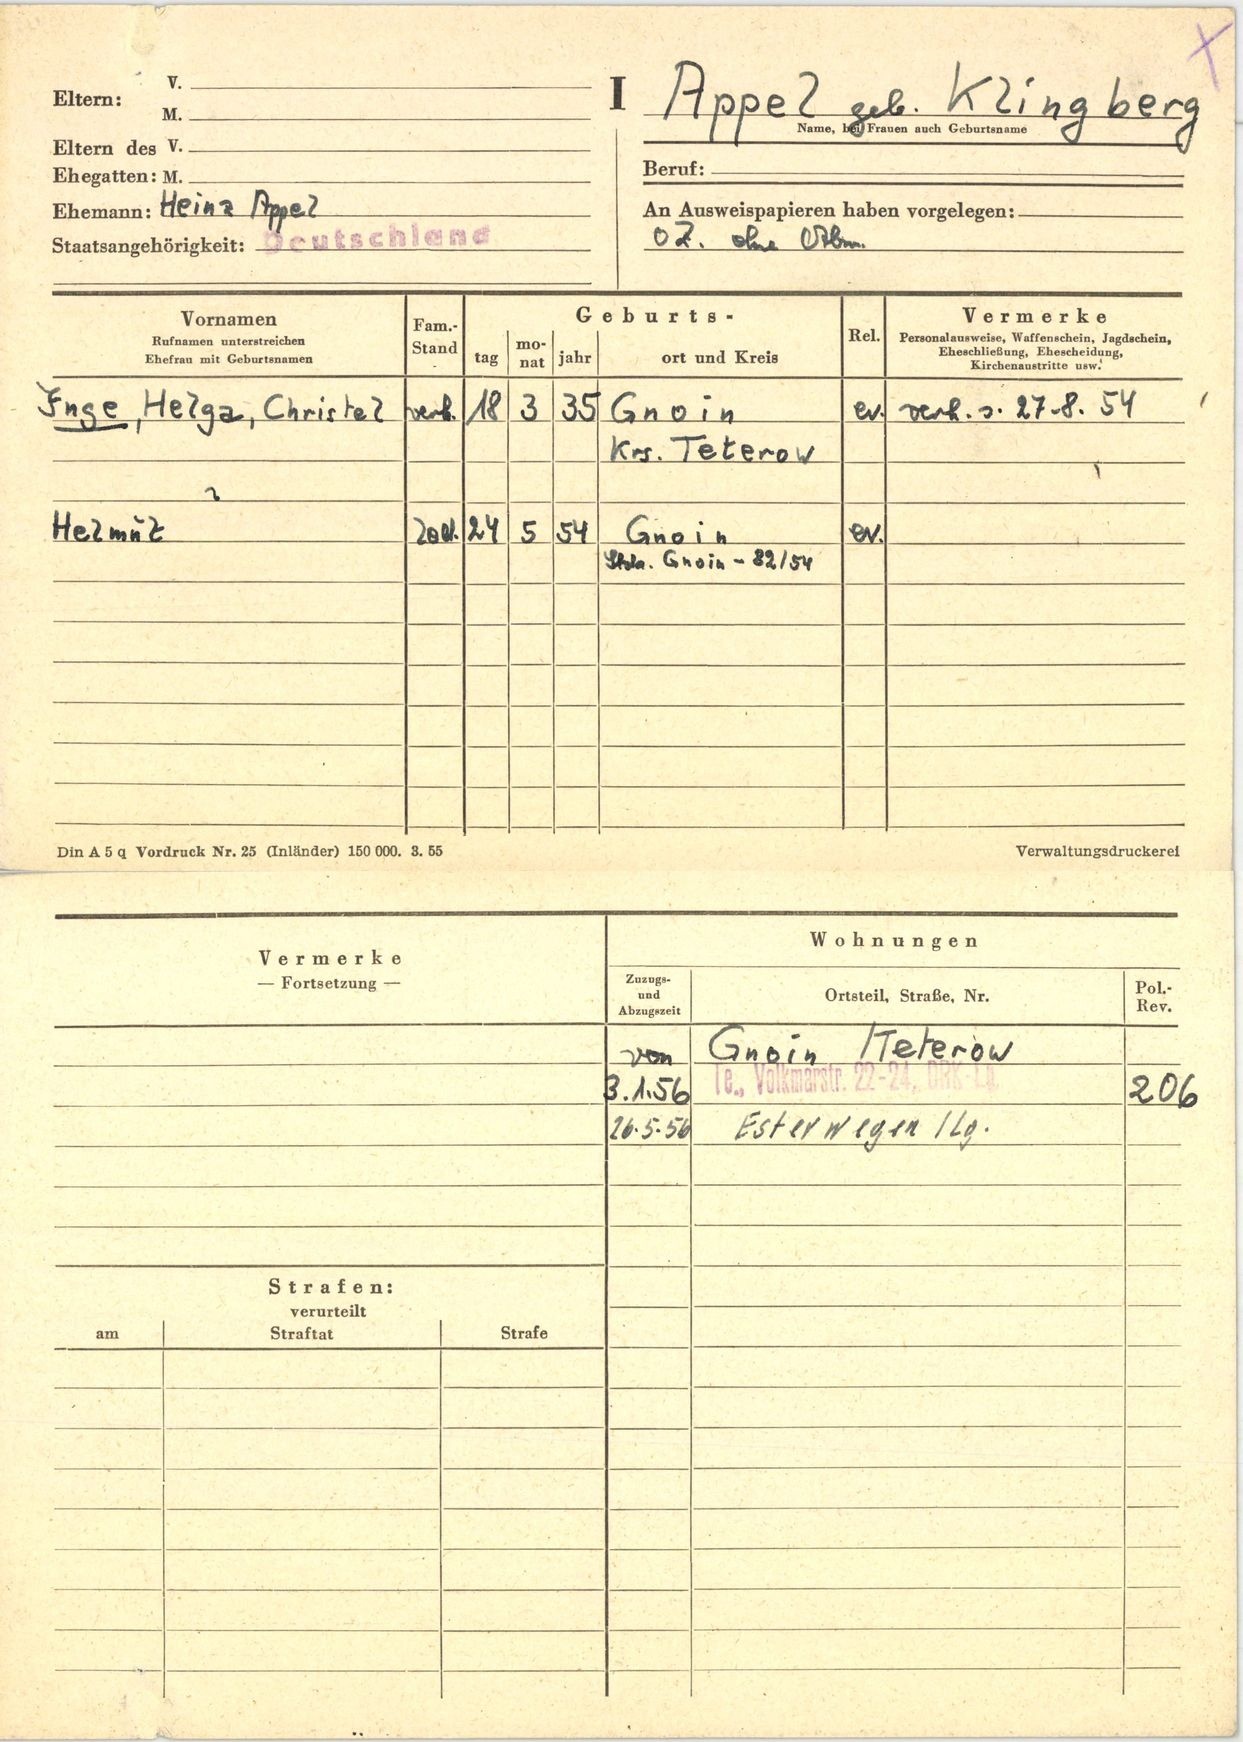
Appel geb. Klingberg